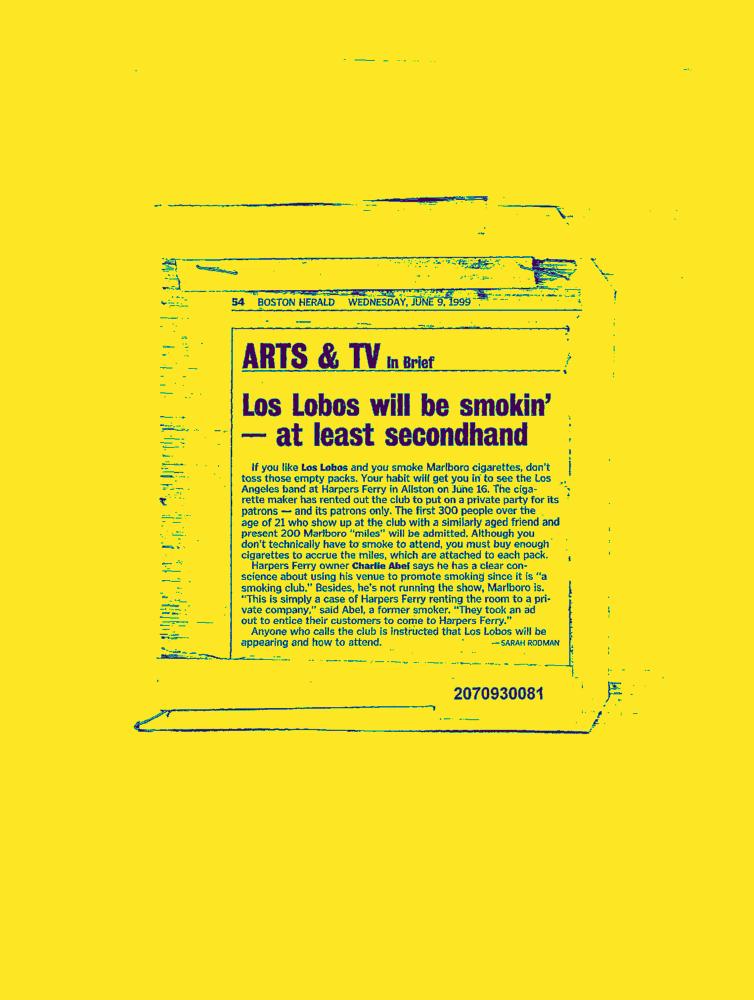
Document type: News-Article